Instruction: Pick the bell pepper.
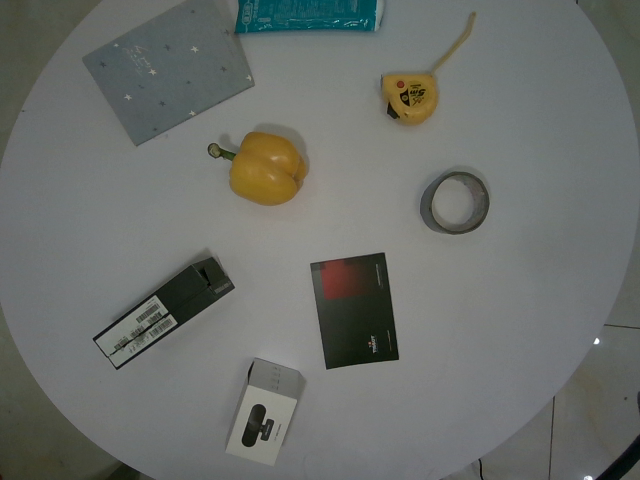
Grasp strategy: vertical